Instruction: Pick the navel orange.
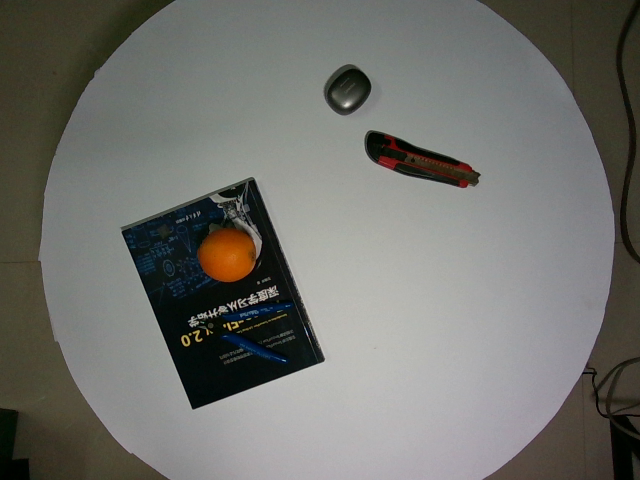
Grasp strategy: vertical